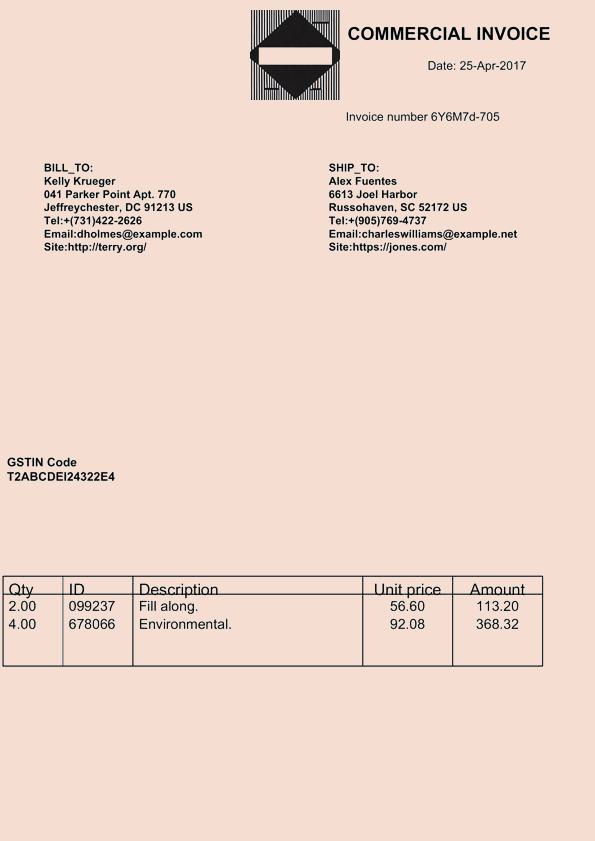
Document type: Invoice